Patient: Female, age 22
A 22-year-old woman (gravida 1, para 0) presented at the local hospital complaining of dyspnea. The patient described a cough, palpitation, and generalized myalgia. The patient had no prior medical history. She denied the use of tobacco products and said she consumed alcohol only occasionally. Her menstrual history revealed that she had experienced menarche at age 14, irregular cycles in the past, and occasional vaginal spotting in last two cycles. The chest radiographs revealed bilateral diffuse nodularity and a left pneumothorax. She was treated for pulmonary tuberculosis and pneumothorax with tuberculosis medications and the insertion of a chest tube; however, her symptoms worsened. A pulmonary thromboembolism was suspected, and chest enhanced computed tomography (CT) showed a filling defect in the left inferior pulmonary artery (Fig. 1A). Rivaroxaban was administered for the treatment of the pulmonary thromboembolism. Two weeks after starting treatment with rivaroxaban, the patient presented with aggravated dyspnea and massive hemoptysis and was urgently referred to the emergency department (ED).
Upon arrival at the ED, the patient was afebrile, with a heart rate of 138 beats per minute, blood pressure (BP) of 90/80 mm Hg, respiratory rate of 18 breaths per minute, and oxygen saturation of 100% in room air. She was alert and oriented. The chest examination for the breath sounds and auscultation revealed coarse crackles from the right lung and no sounds from the left.
The arterial blood gas levels under oxygen mask inhalation (5 L/min) were as follows: pH, 7.51; PaO2, 81 mm Hg; and PaCO2, 25 mm Hg. Her hemoglobin level was 13.1 g/dL, white blood cell count was 7,520/mL, and platelet count was 273,000/mL. The D-dimer was 2.72 mug/mL, and the troponin level was elevated slightly, at 0.01 ng/mL. Her chest radiograph revealed a normal cardiac field, diffuse nodularity in both lung fields, and a pneumothorax with chest tubing in the left lung zone. While repositioning the chest tube into the pneumothorax, she became mentally confused, and the laboratory results showed a partial pressure of oxygen (pO2) of 38 mm Hg. She was intubated, started on mechanical ventilation, and admitted to the intensive care unit for further evaluation.
On the second day after admission, her mean BP was decreased gradually. The patient remained hypotensive despite the intravenous fluid boluses that escalated the inotropic infusion with the maximum dose. VA ECMO was initiated to restore hemodynamic stability.
An echocardiogram revealed a severe left ventricular systolic dysfunction with an ejection fraction of 29% and a D-shaped left ventricle. Bronchoscopy revealed diffuse alveolar hemorrhage but no evidence of an endobronchial lesion. Therefore, the administration of rivaroxaban therapy was stopped. Pulmonary angiography was performed and showed a large filling defect in the left pulmonary artery (Fig. 1B). The patient underwent a pulmonary embolectomy in the presence of ECMO. At the site of the main pulmonary artery near its opening to the left pulmonary artery, a whitish tumor embolus was found in the left pulmonary artery. The tumor embolus was removed to the extent possible. Histologically, the pulmonary tumor embolism specimen revealed a malignancy consistent with choriocarcinoma (Fig. 2).
After a diagnosis of choriocarcinoma was made, the serum beta human chorionic gonadotropin (hCG) level was measured, and a gynecologic examination was performed. The serum beta hCG values were 260,000 mIU/mL. A metastatic workup revealed no lesions in the liver, spleen, kidney, pelvic cavity, and brain (International Federation of Gynecology and Obstetrics [FIGO] stage III, FIGO prognostic score 6). Although she was under an ECMO insertion state and her platelet level was below 75,000/muL, chemotherapy was started with the following conventional regimen after receiving fully informed consent: etoposide, 100 mg/m2 on days 1 and 2 ; methotrexate, 100 mg/m2 via intravenous bolus on day 1 and 200 mg/m2 via intravenous infusion over 12 hours on day 1; actinomycin D, 0.5 mg via intravenous bolus on day 1 and 2; cyclophosphamide, 600 mg via intravenous infusion on day 8; and vincristine, 1.0 mg/m2 on day 8 (EMA-CO). After the initial chemotherapy, her beta hCG level decreased to 2,296 mIU/mL, and the ECMO was removed as her heart function was restored. The second cycle of chemotherapy was postponed because of a poor general condition and grade 4 neutropenia. After a 2-month period of chemotherapy, the follow-up CT showed dissolved emboli in the pulmonary artery. The patient was discharged from hospital with a normal beta hCG level.
Keywords: choriocarcinoma, extracorporeal membrane oxygenation, pulmonary embolism
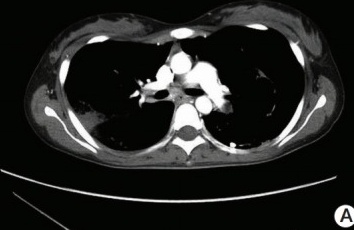
Image caption: (A) A chest enhanced computed tomography, demonstrating a filling defect in the left inferior pulmonary artery.